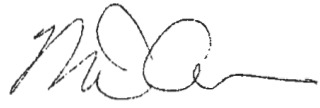
Signature of: michael carbone